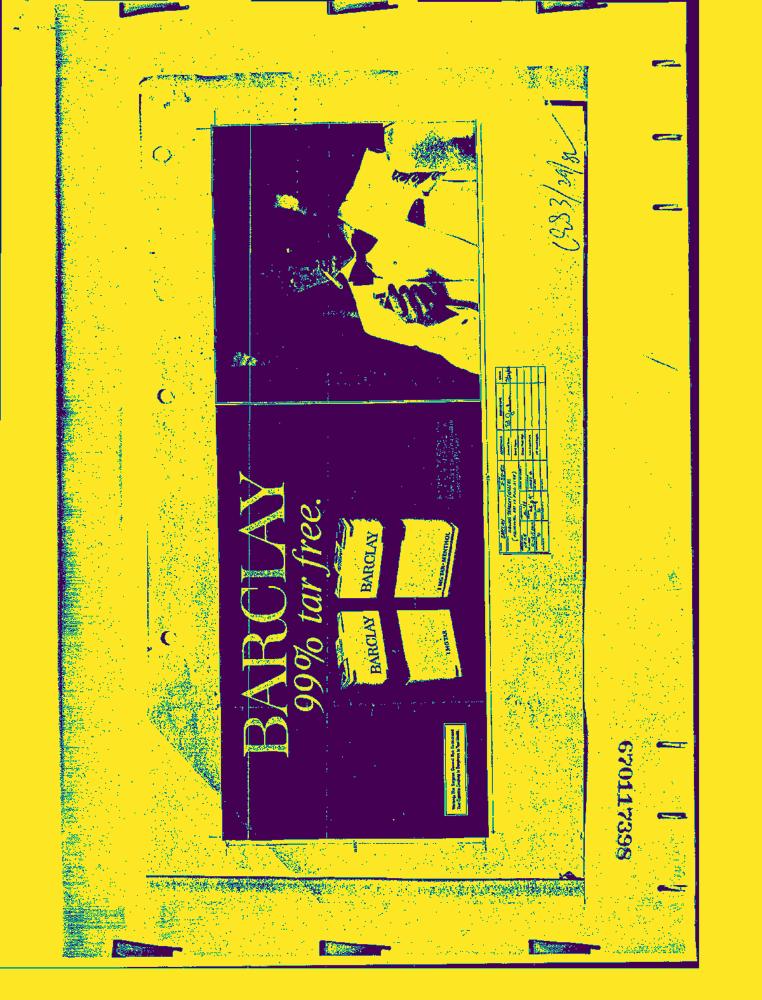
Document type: AD